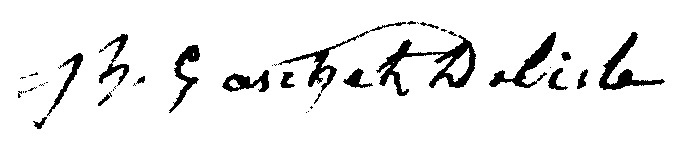
Signature of: joseph gaschet delisle